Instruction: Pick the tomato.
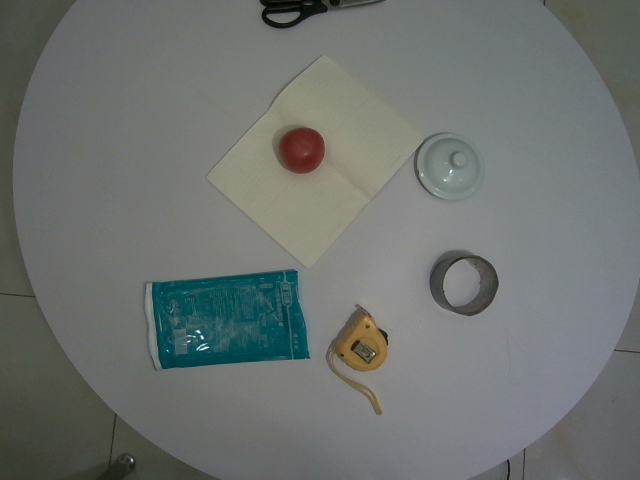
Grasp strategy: vertical